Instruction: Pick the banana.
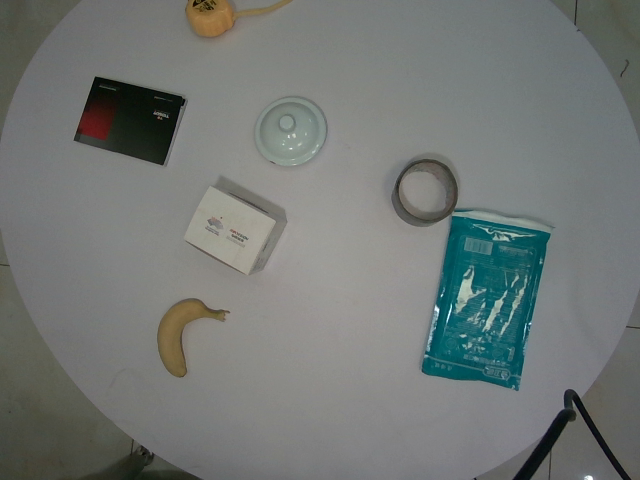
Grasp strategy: vertical